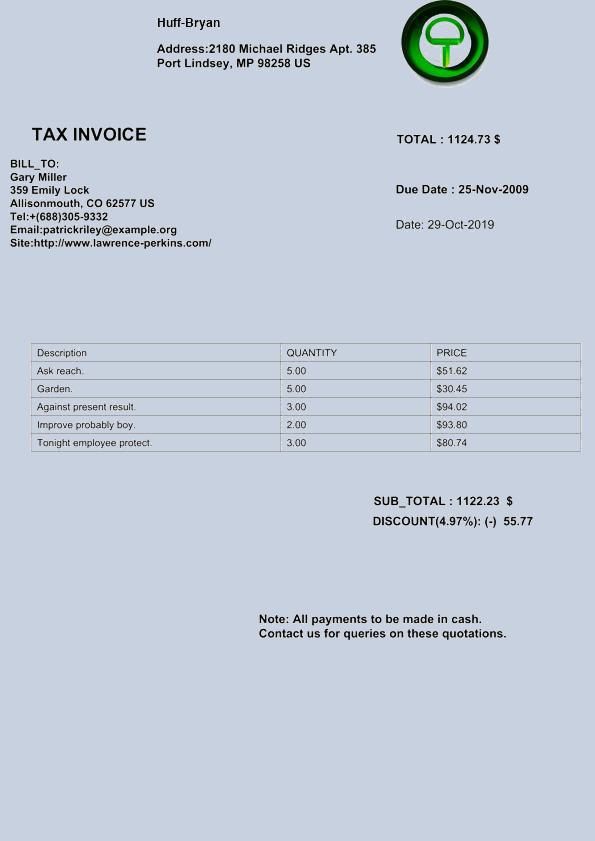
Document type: Invoice